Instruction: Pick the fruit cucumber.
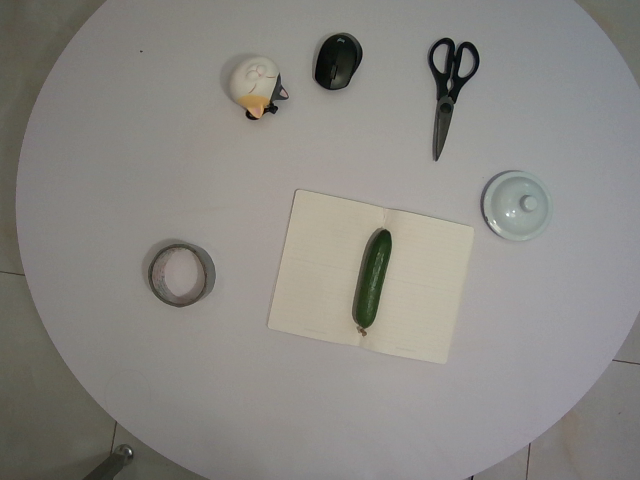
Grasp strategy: vertical